Question: What appears to be the issue?
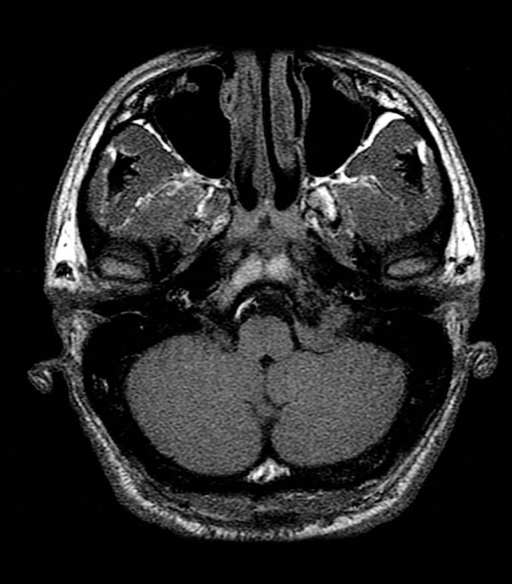
Answer: The findings suggest Multiple MR images demonstrate a dumb-bell-shaped mass at the level of the left jugular foramen, fairly isointense to brain on both T1 and T2 weighted images, which demonstrate homogeneous enhancement on T1-weighted images obtained after the IV administration of gadolinium-DTPA contrast material.  It has mass effect on the underlying medulla.  It also has thickened, enhancing, "dural tail."

Non-contrast CT images demonstrate fairly diffuse calcification throughout the mass.. Multiple MR images demonstrate a dumb-bell-shaped mass at the level of the left jugular foramen, fairly isointense to brain on both T1 and T2 weighted images, which demonstrate homogeneous enhancement on T1-weighted images obtained after the IV administration of gadolinium-DTPA contrast material.  It has mass effect on the underlying medulla.  It also has thickened, enhancing, "dural tail.". The patient might have a history of 26 year-old man, detailed history withheld.